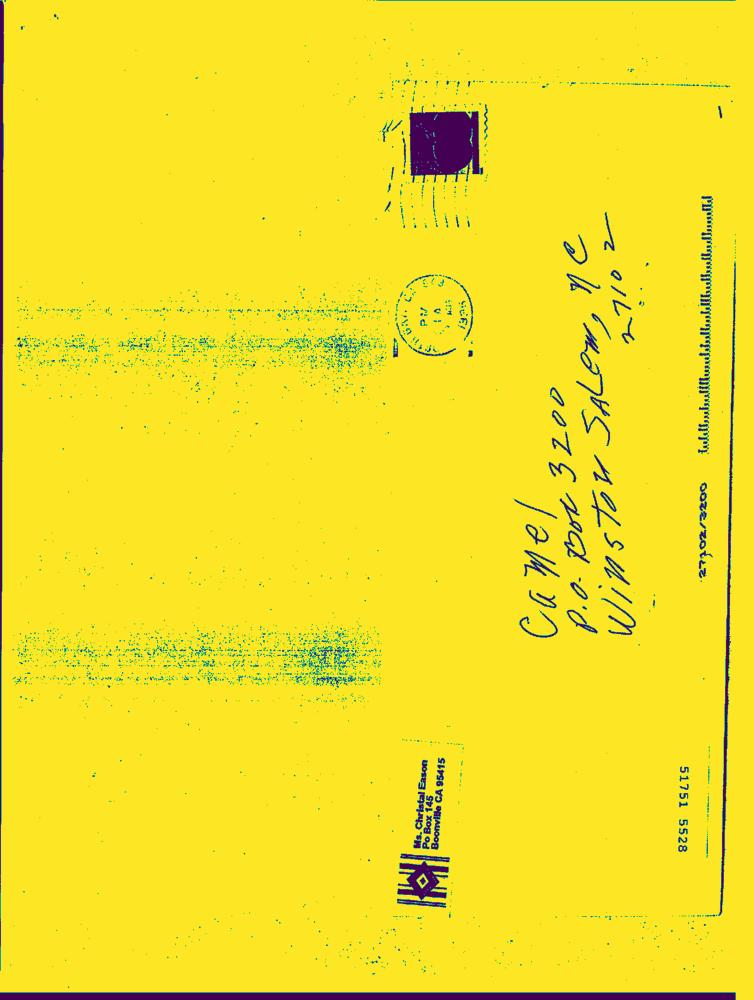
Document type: Hand-Written